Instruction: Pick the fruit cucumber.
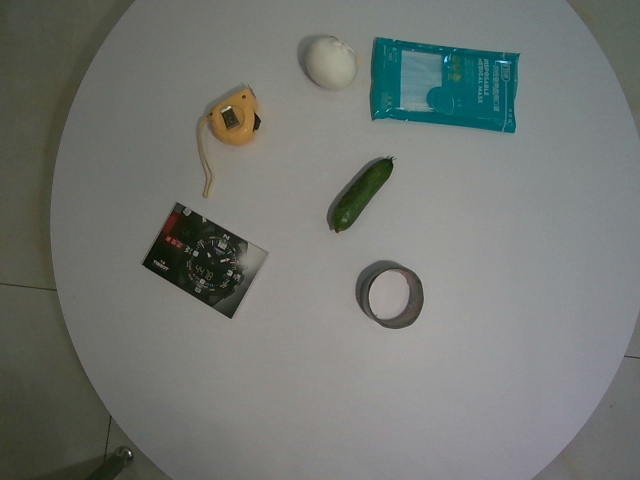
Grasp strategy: vertical